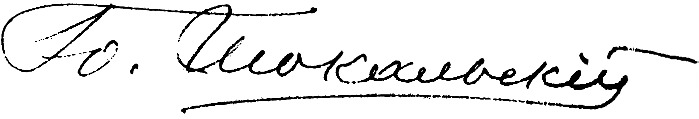
Signature of: yuly shokalsky